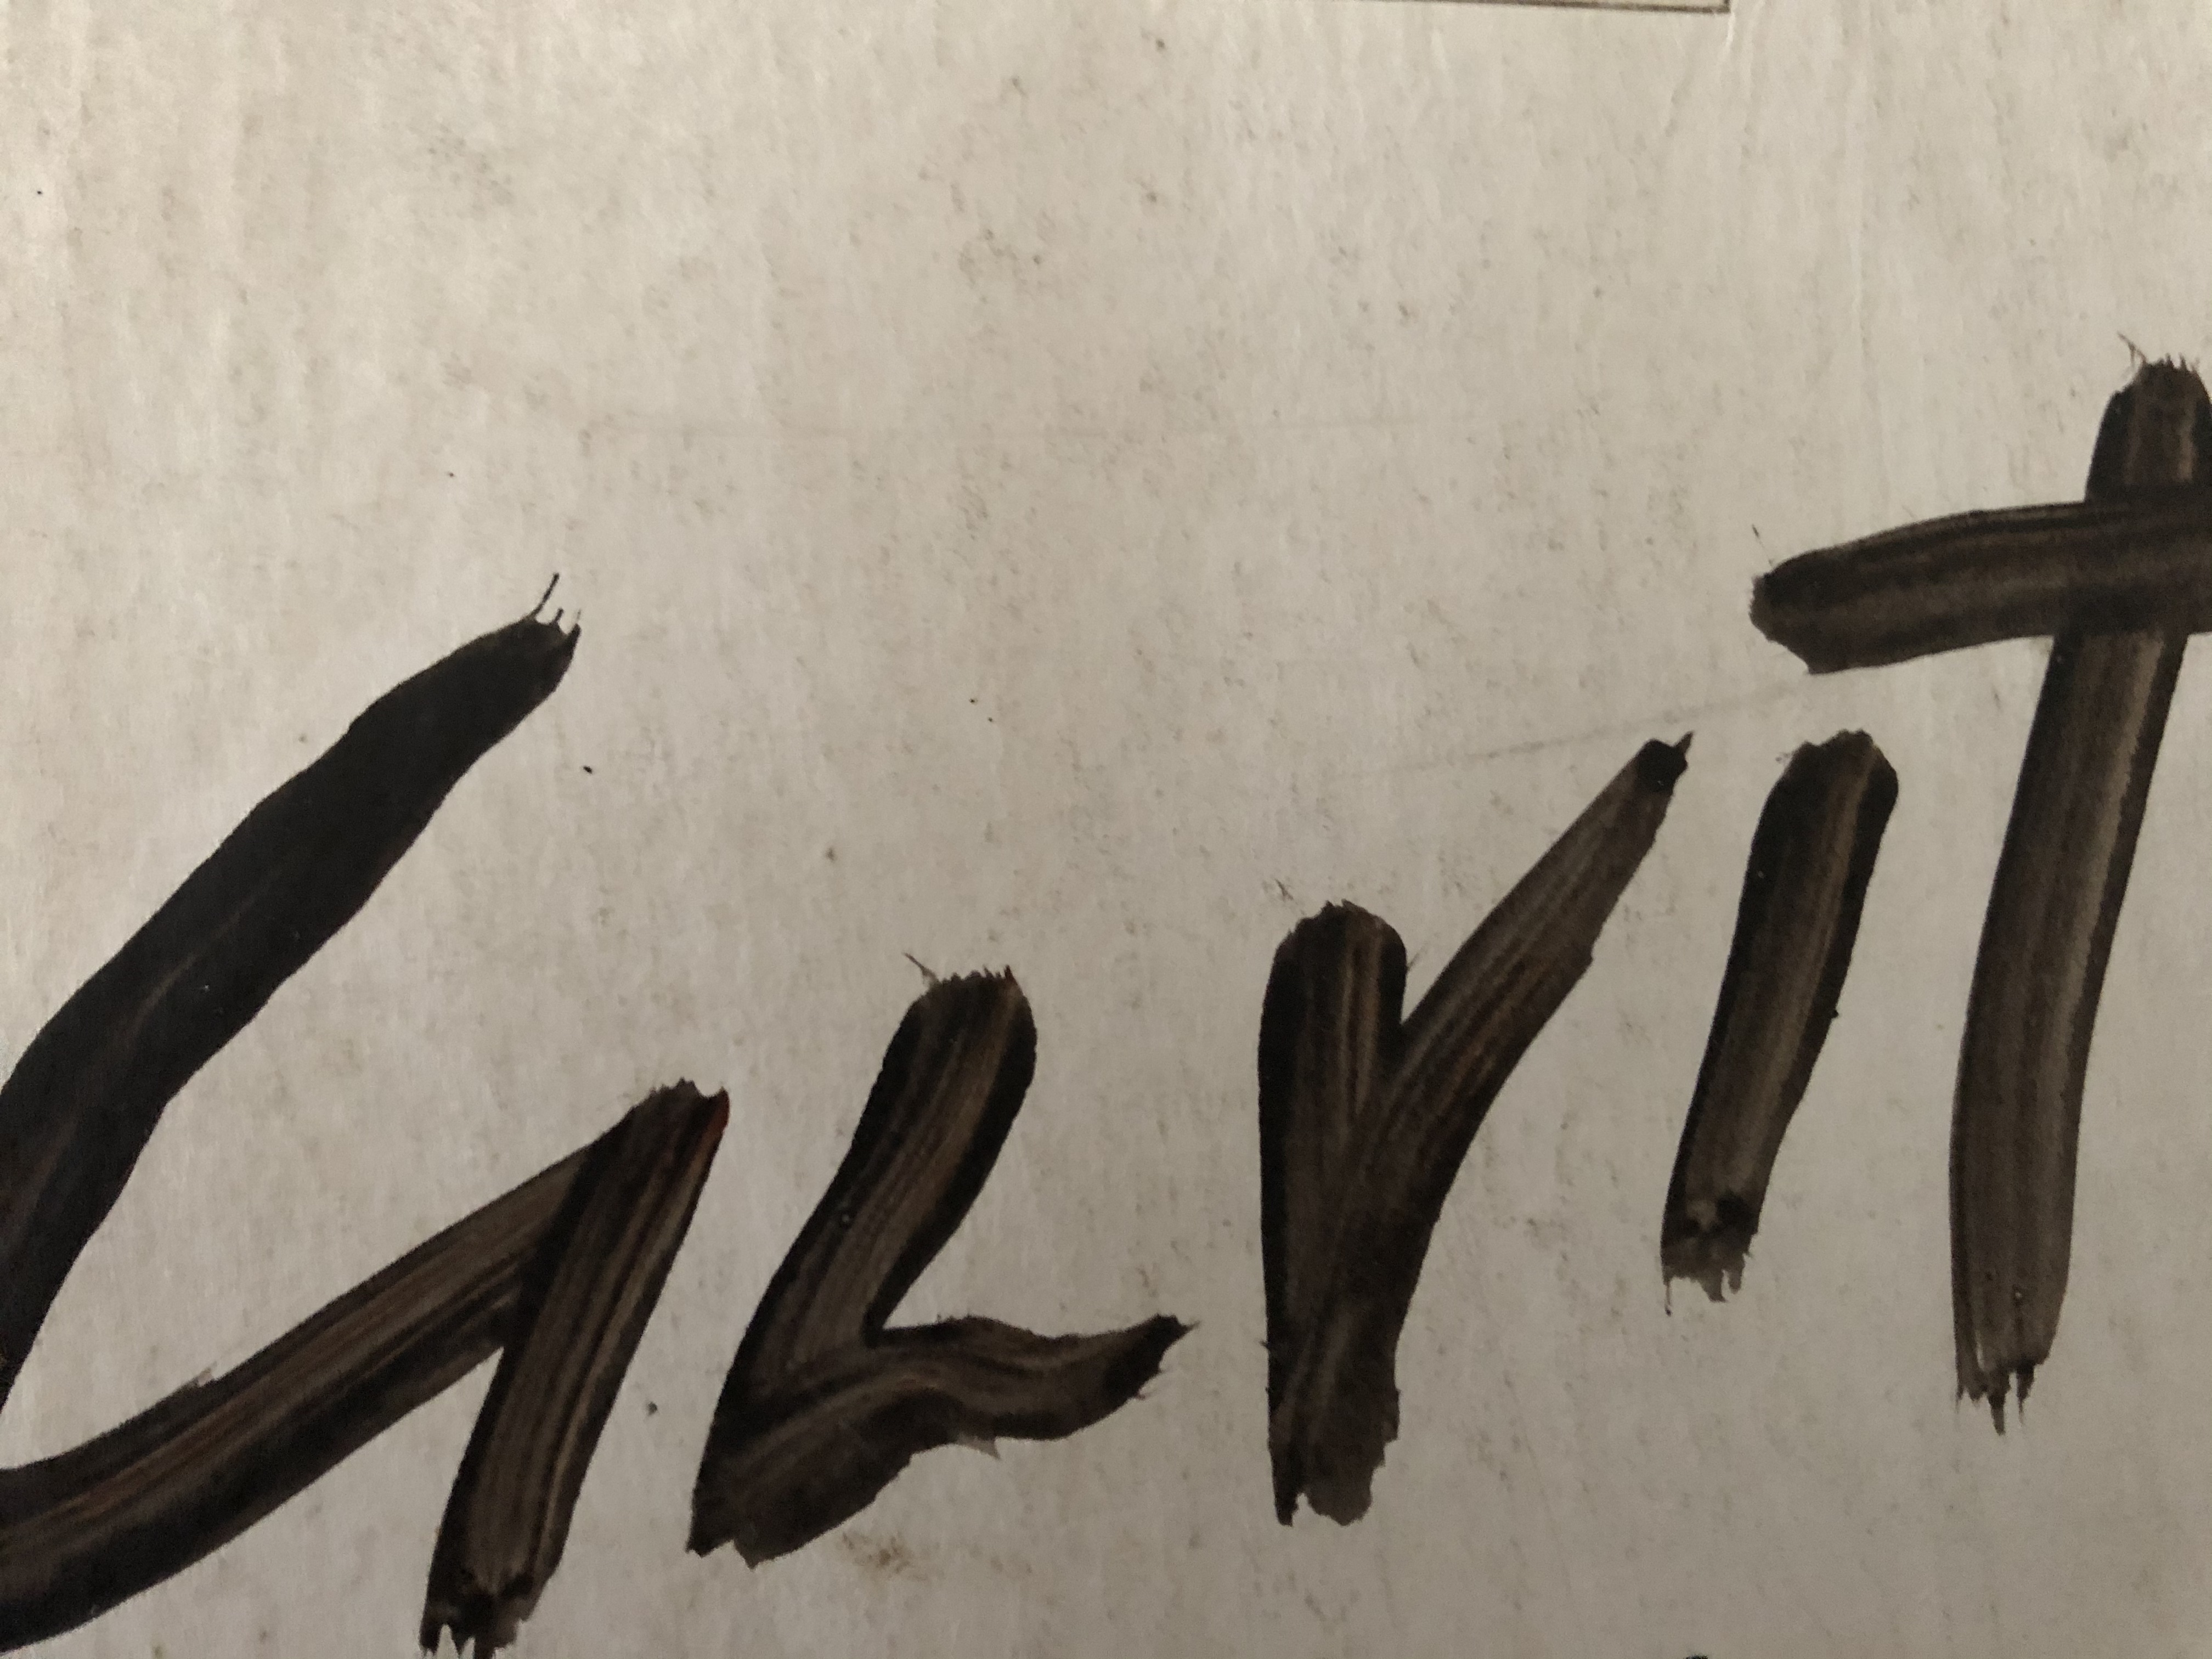
Signature of: mario calvit